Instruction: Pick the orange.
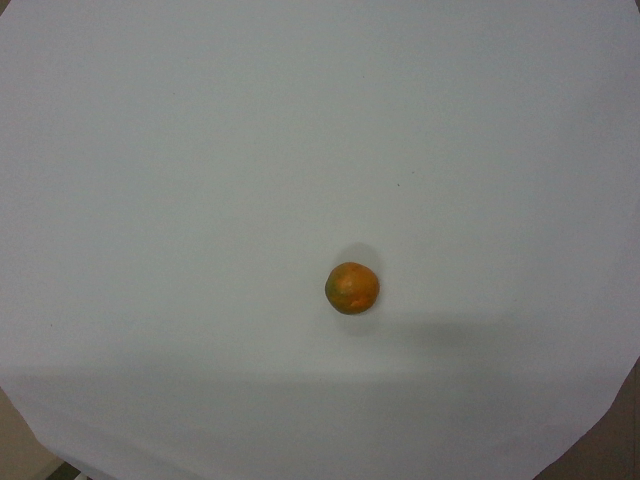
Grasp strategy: vertical